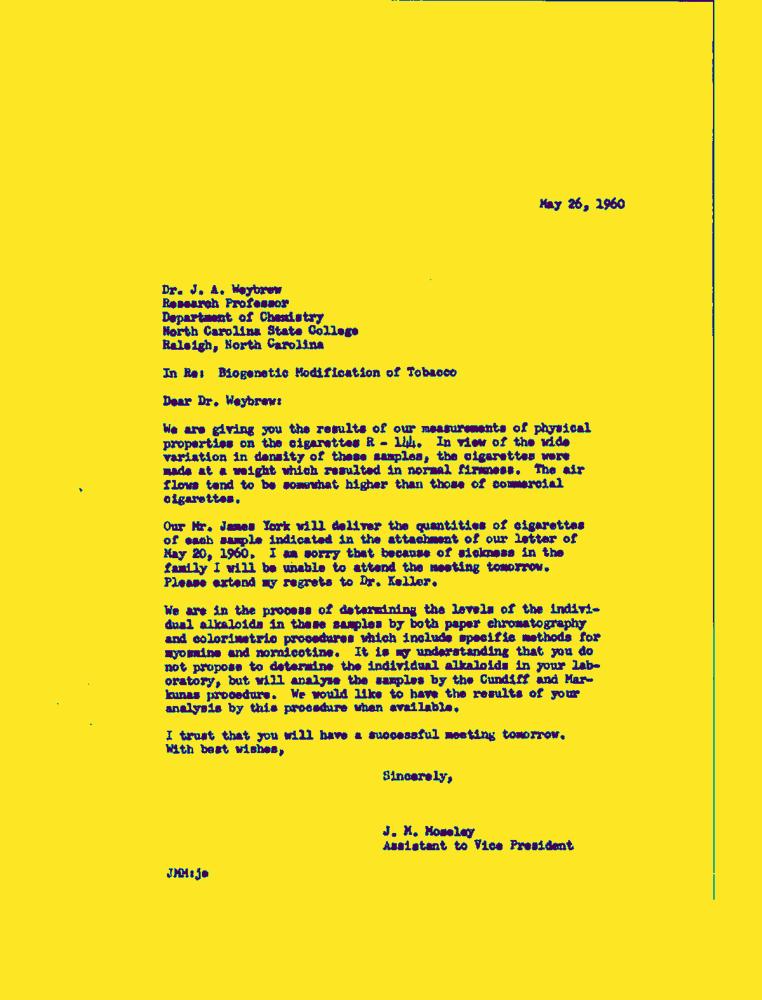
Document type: Letter-Doc